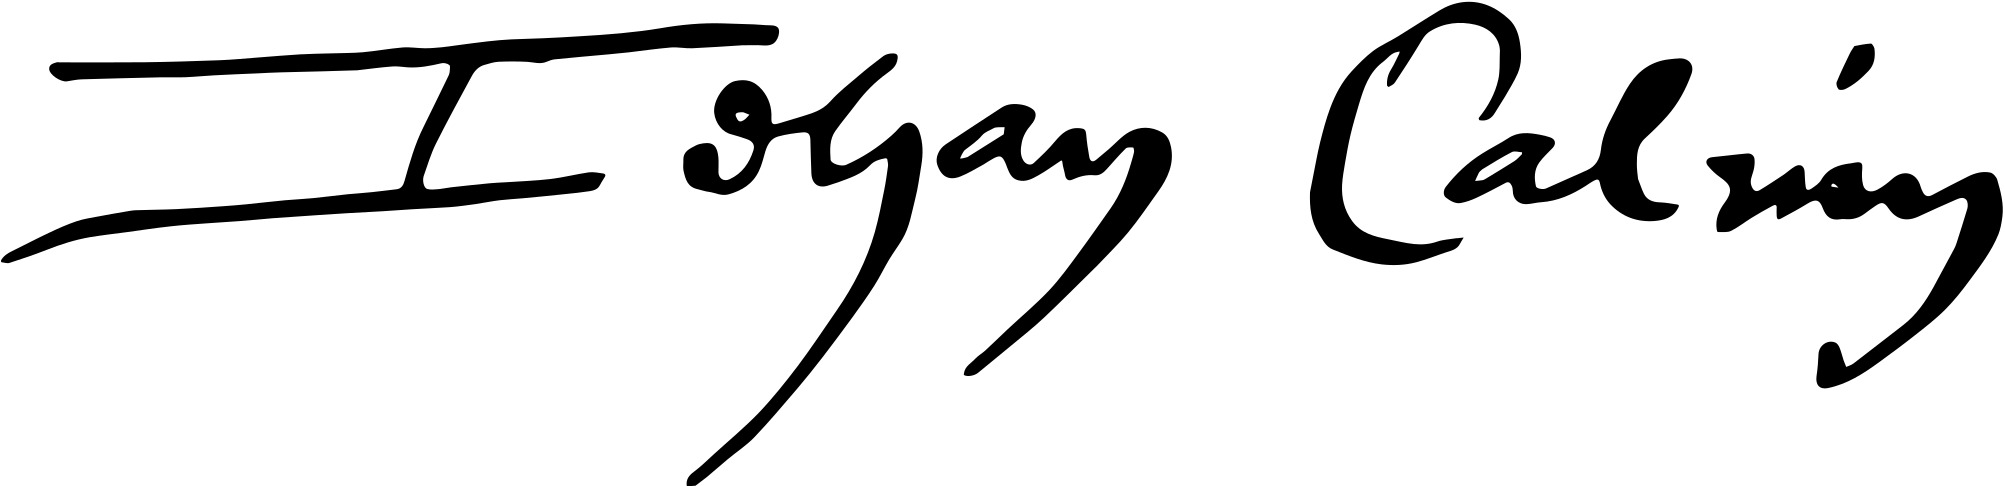
Signature of: john calvin